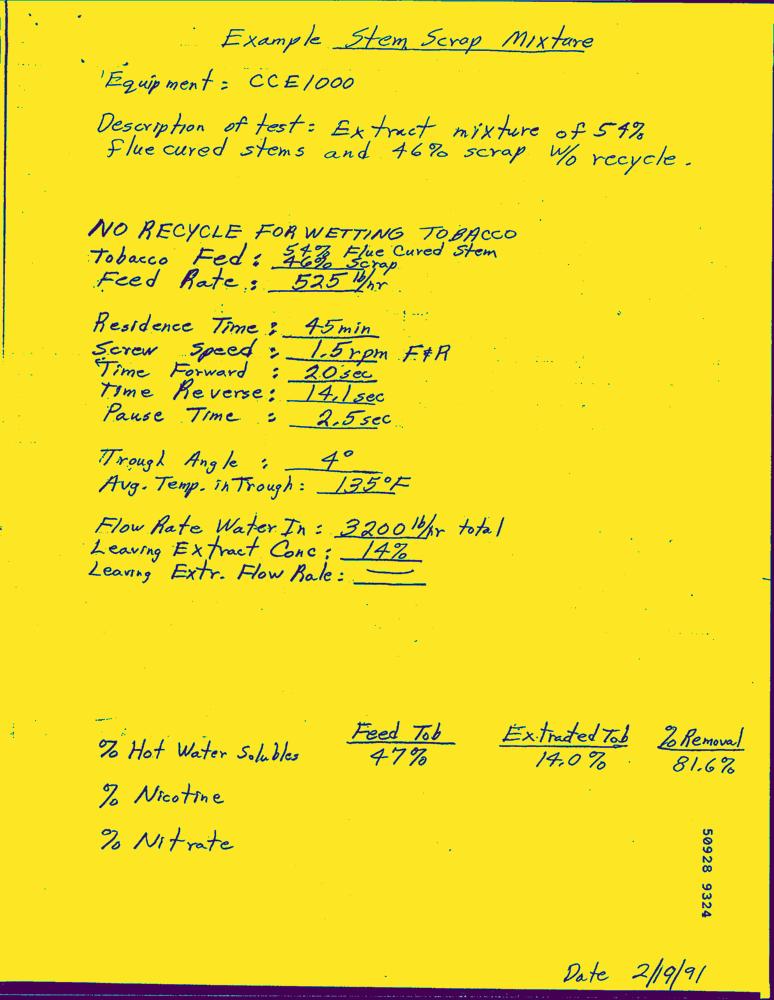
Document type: Hand-Written